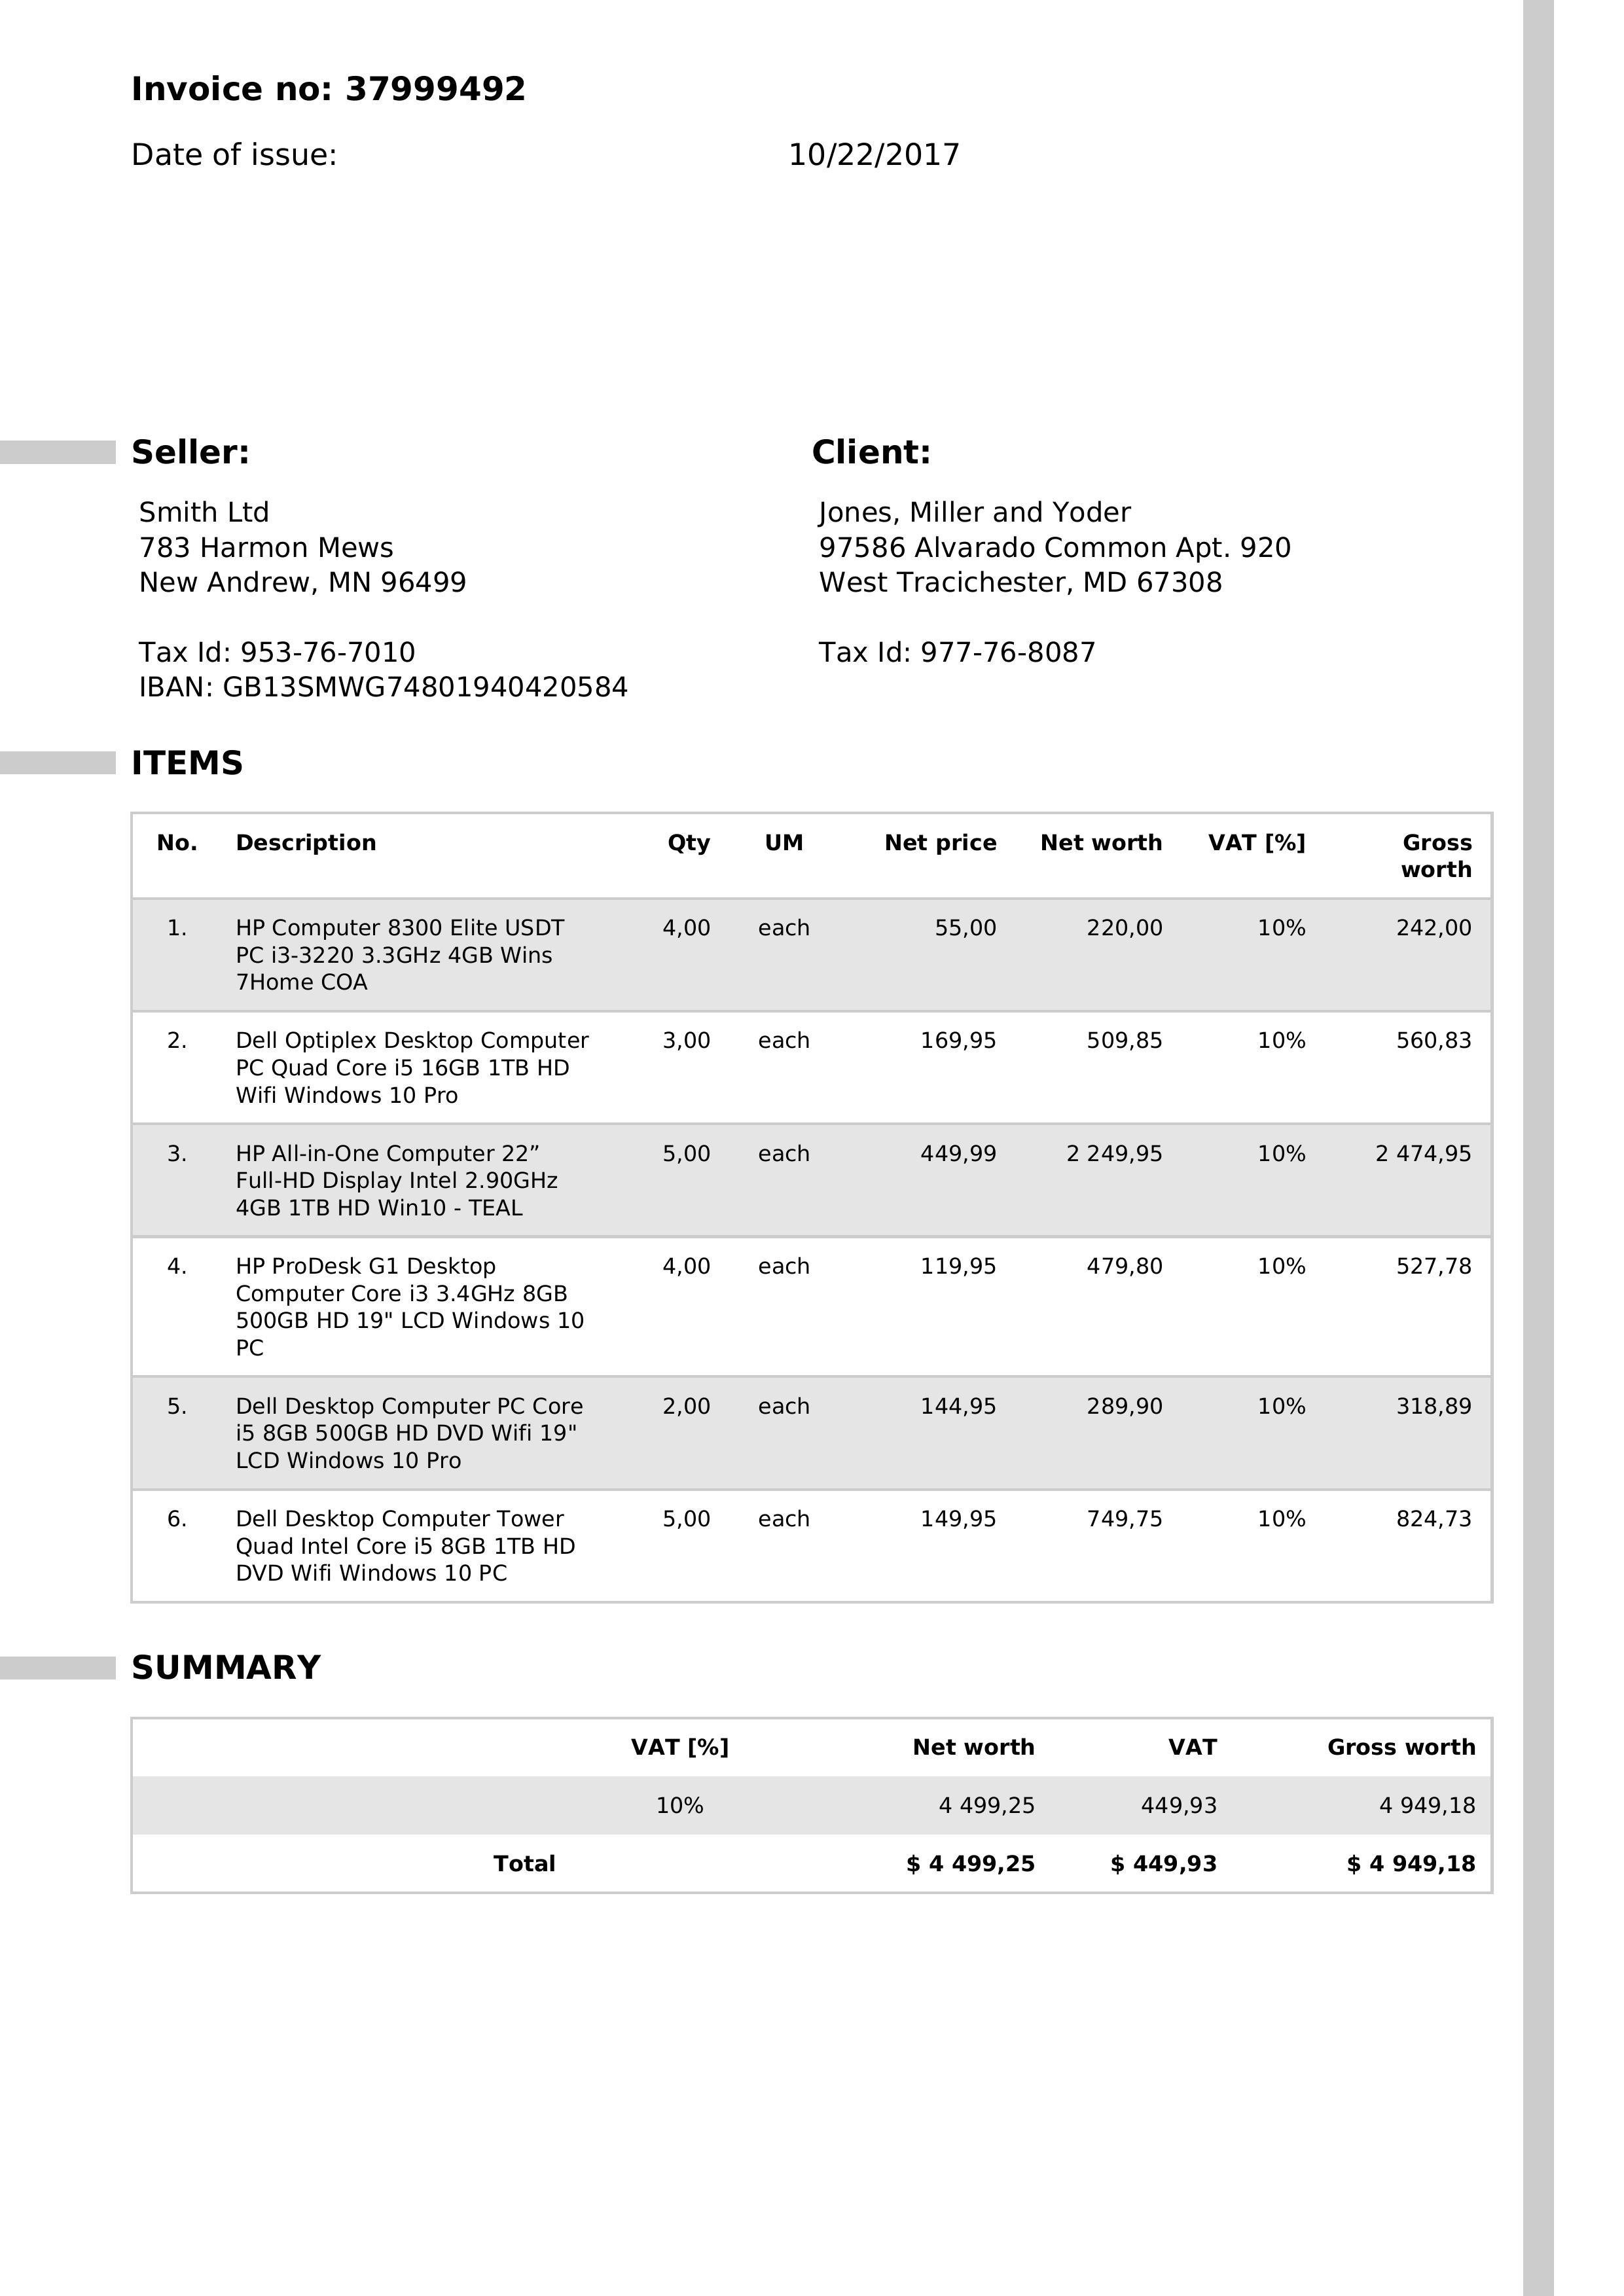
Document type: Invoice